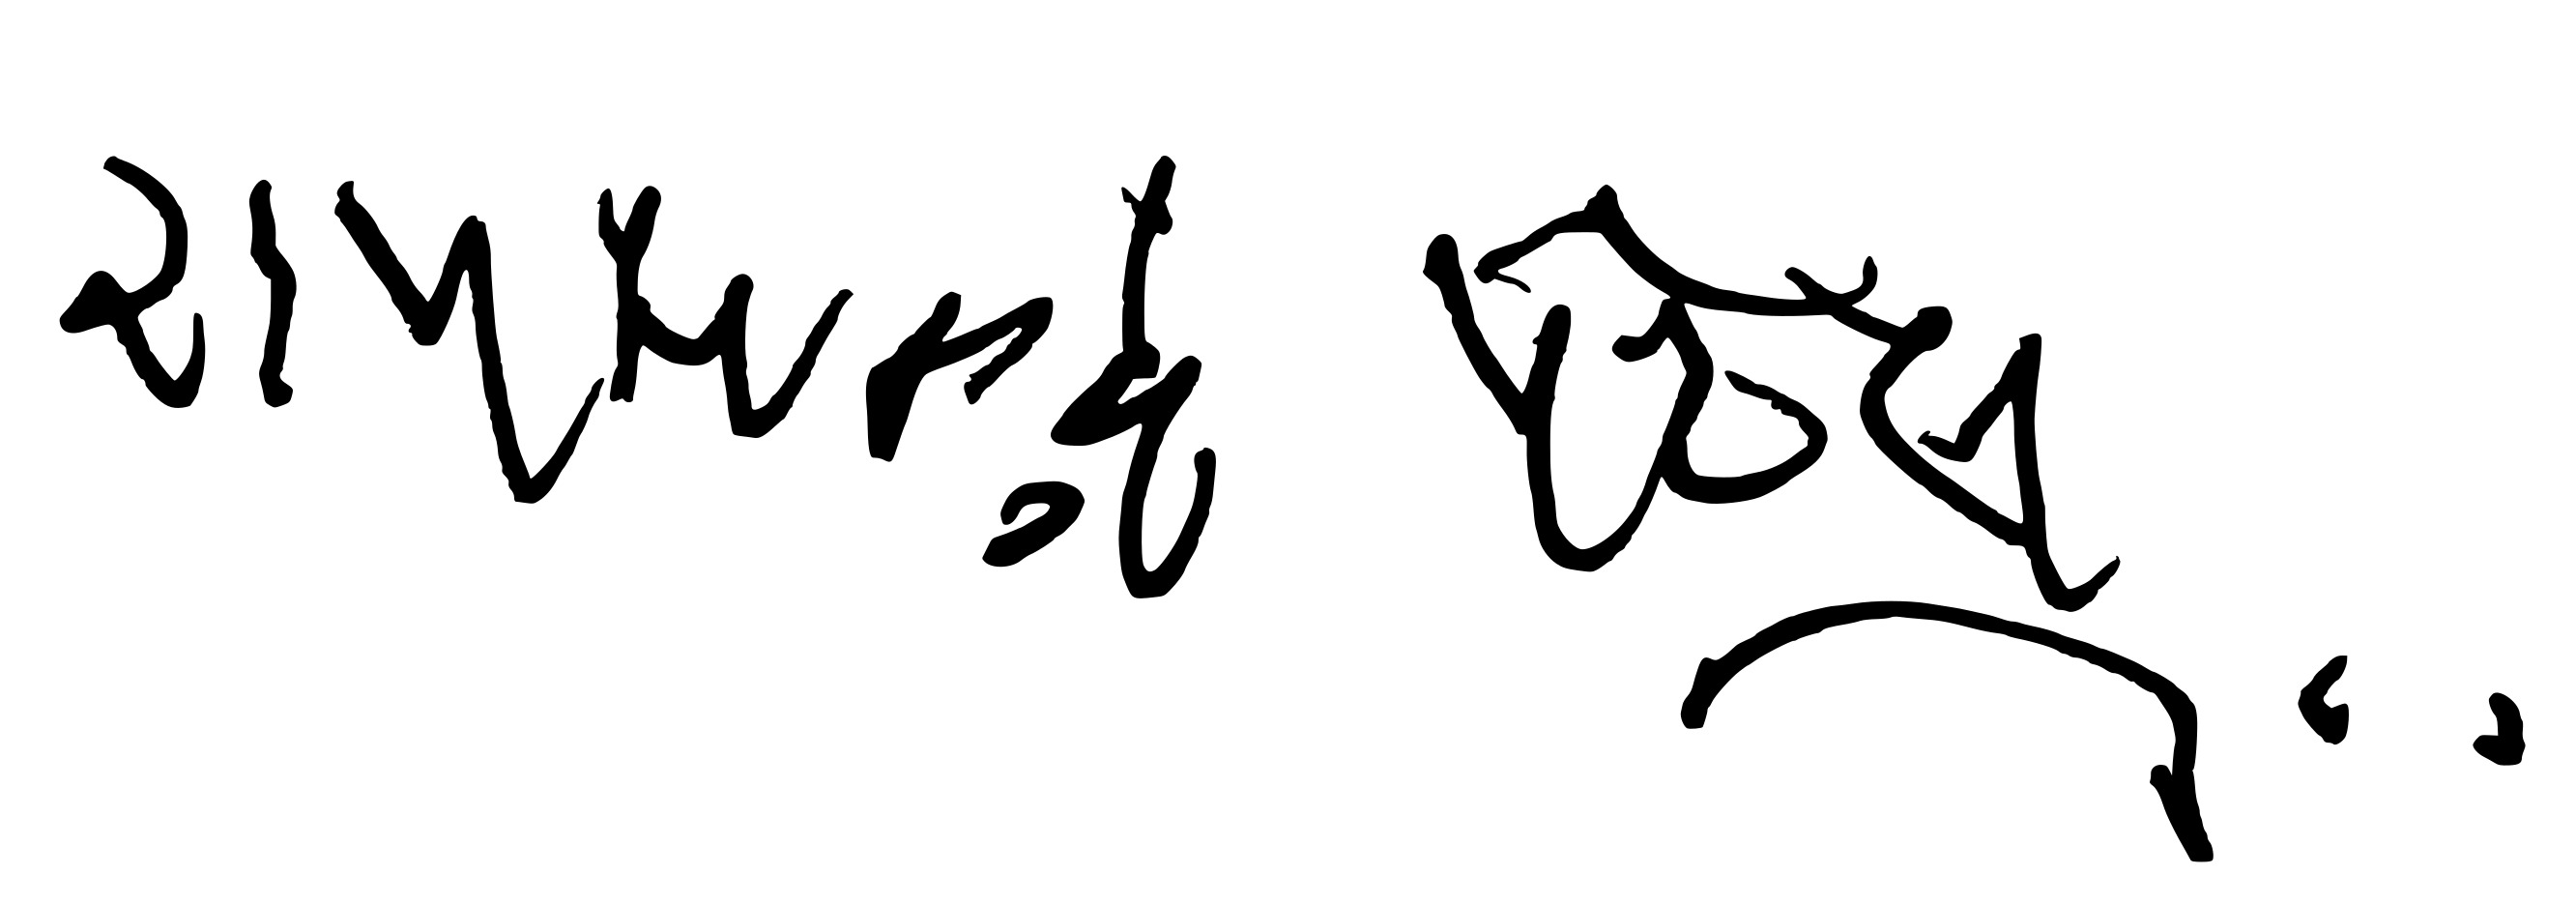
Signature of: ramchandra patel